Question: What is the filing due date as per the document?
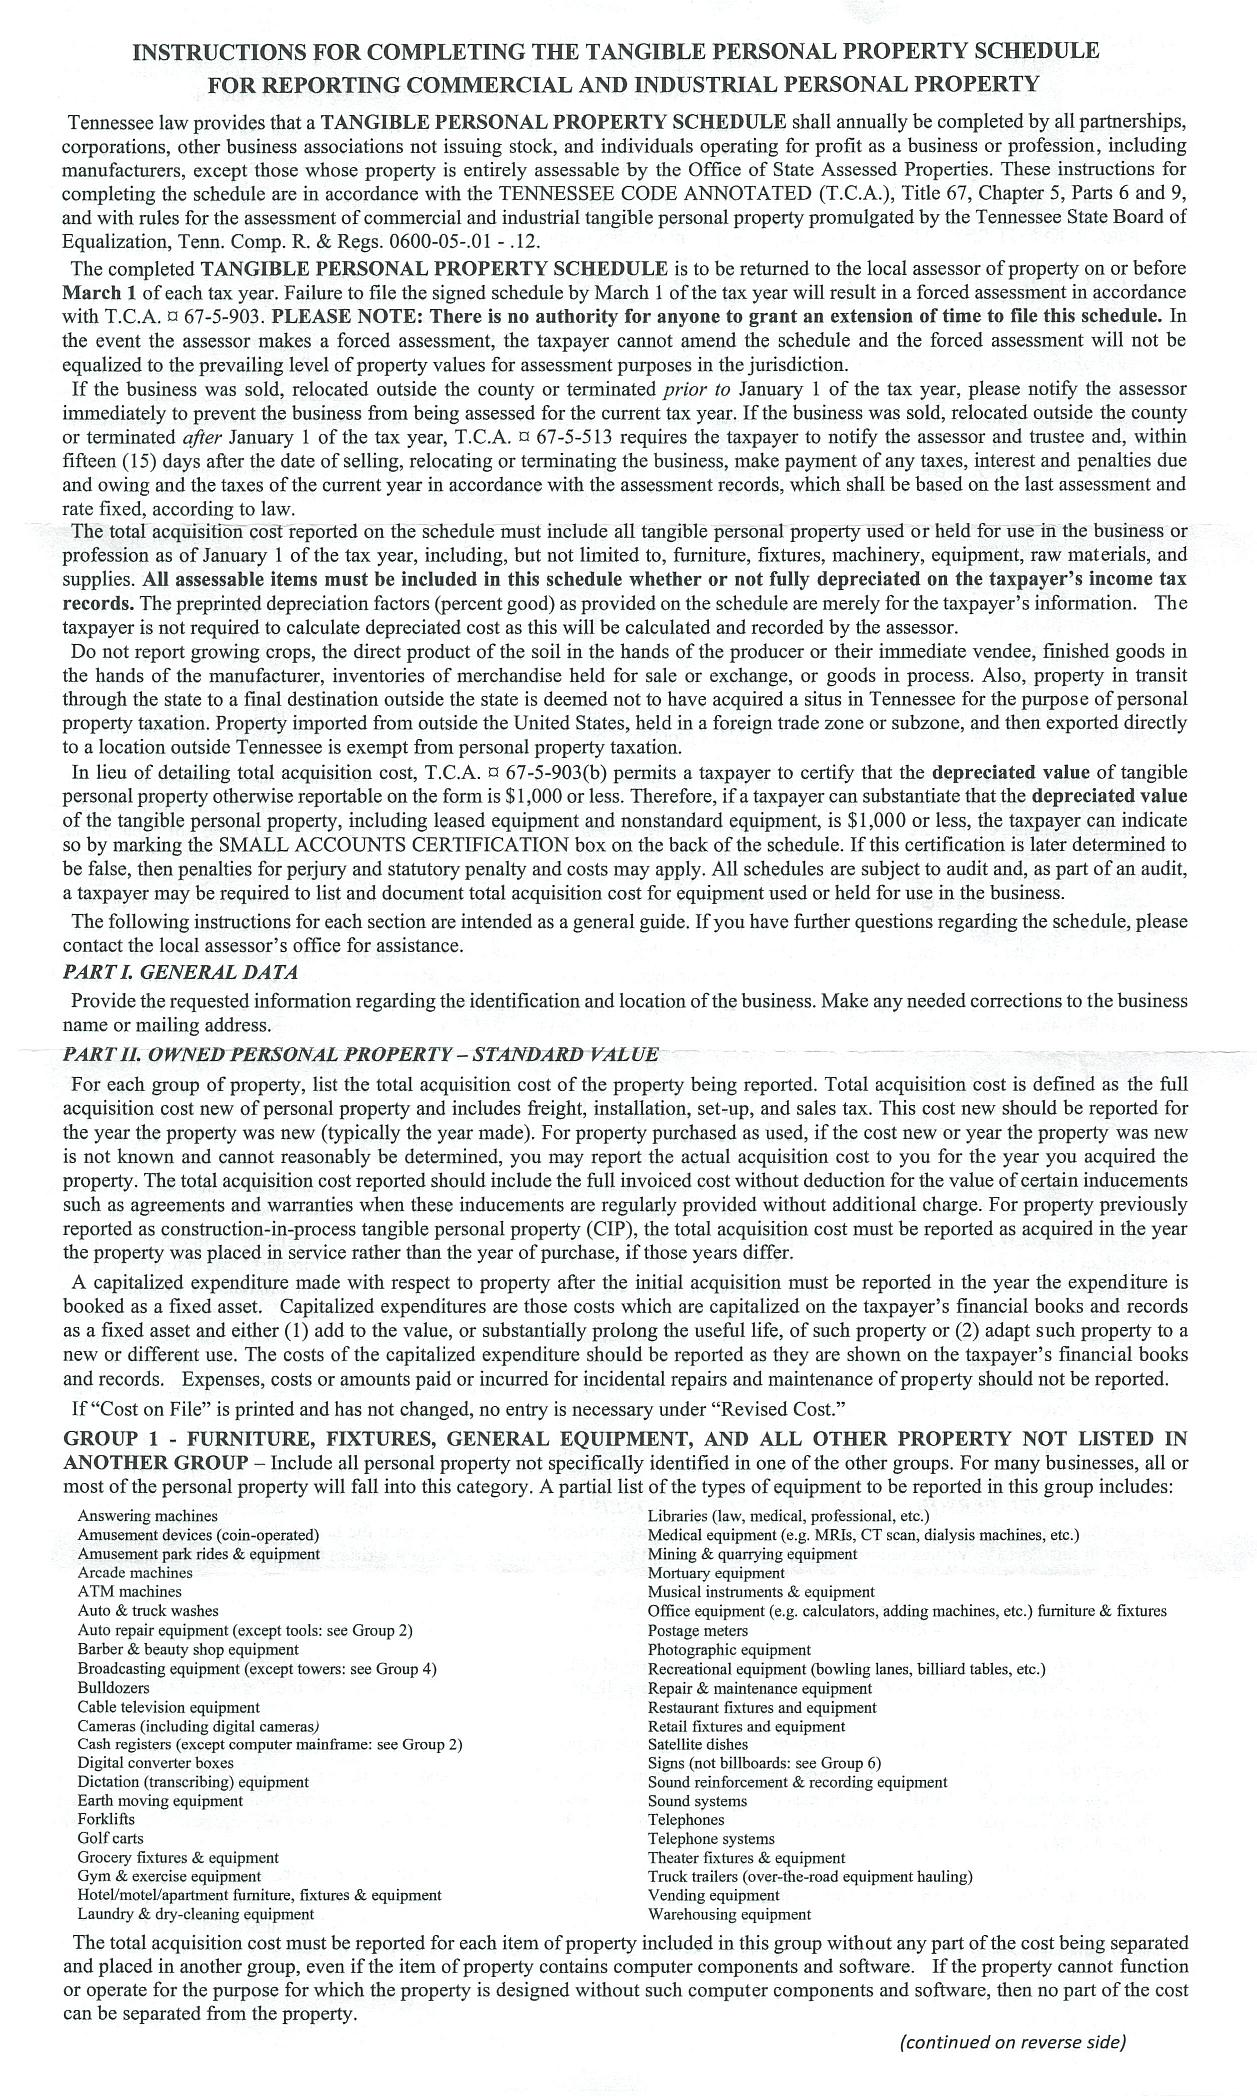
Answer: "1-Mar"